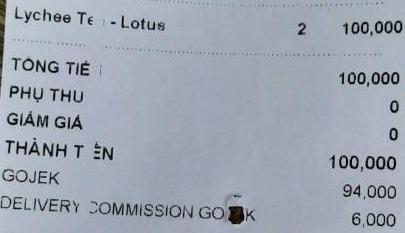
<table>
<tr>
<td>Lychee Tea - Lotus</td>
<td>2</td>
<td>100,000</td>
</tr>
</table>

TỔNG TIỀN 100,000
PHỤ THU 0
GIẢM GIÁ 0
THÀNH TIỀN 100,000
GOJEK 94,000
DELIVERY COMMISSION GOJEK 6,000